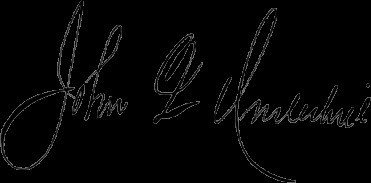
Signature of: john q underhill